Identify and extract the amount in words, amount in numbers, payee name, cheque date, and bank name from the image.
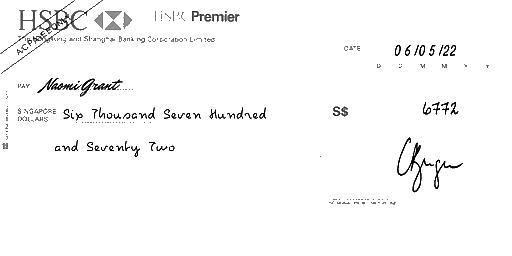
amt_in_words: Six Thousand Seven Hundred and Seventy Two
amt_in_figures: 6772
payee_name: Naomi Grant
bank_name: HSBC
cheque_date: 06/05/22